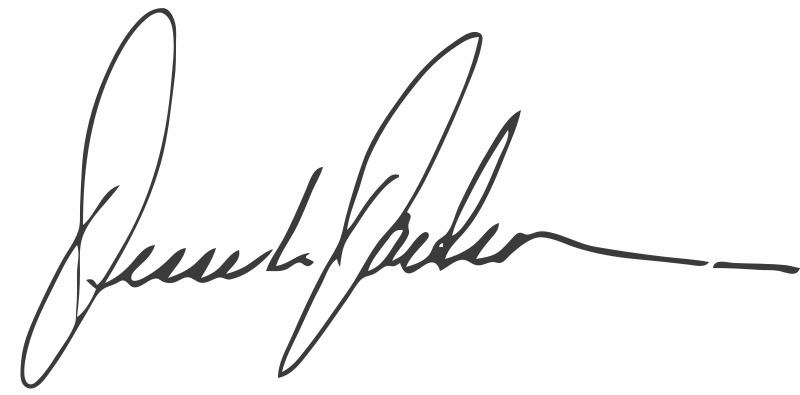
Signature of: jesse jackson